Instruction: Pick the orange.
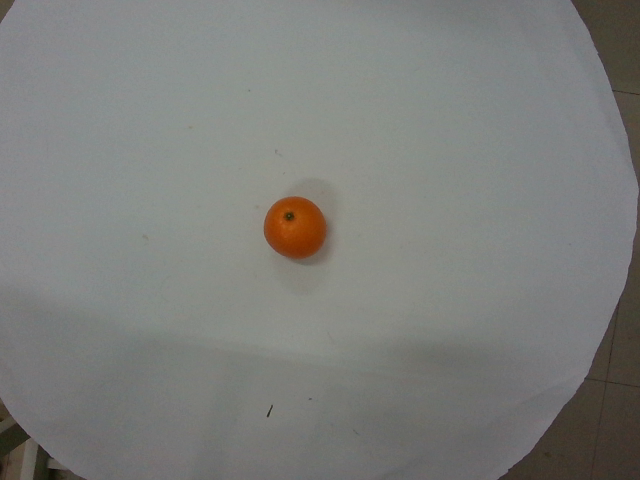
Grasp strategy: vertical